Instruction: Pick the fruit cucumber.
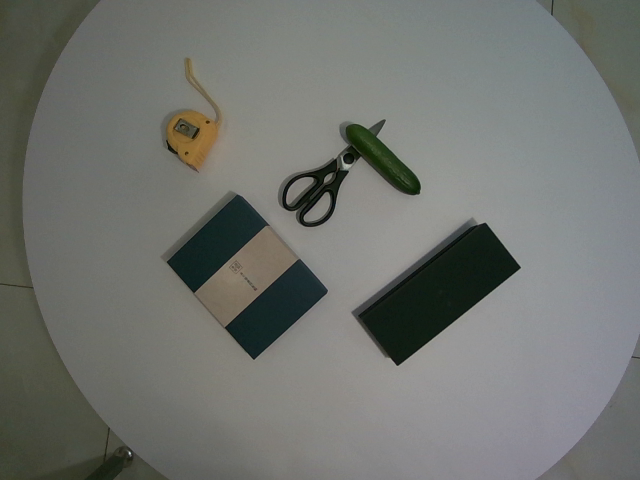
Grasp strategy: vertical